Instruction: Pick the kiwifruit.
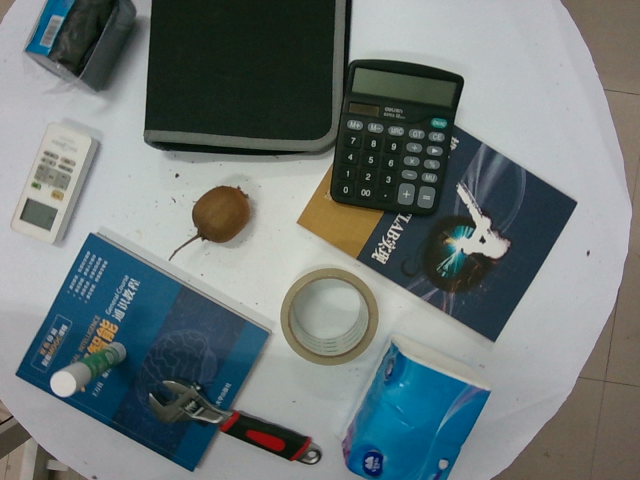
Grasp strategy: vertical